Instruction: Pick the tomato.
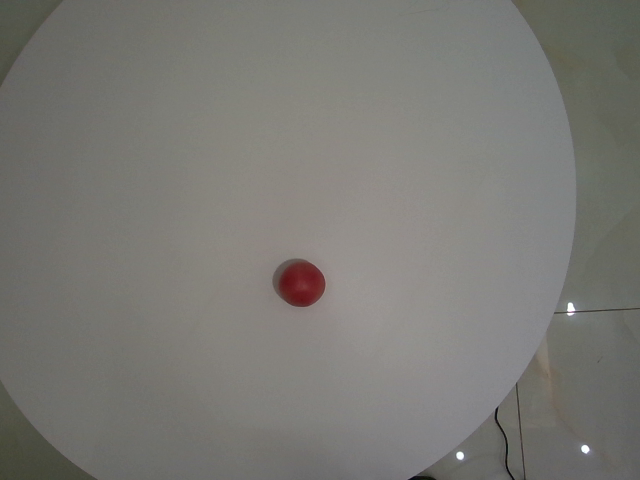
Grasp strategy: vertical